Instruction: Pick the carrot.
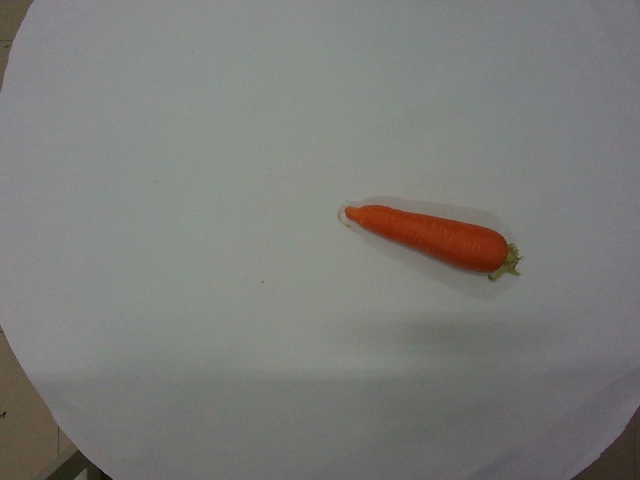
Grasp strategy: vertical